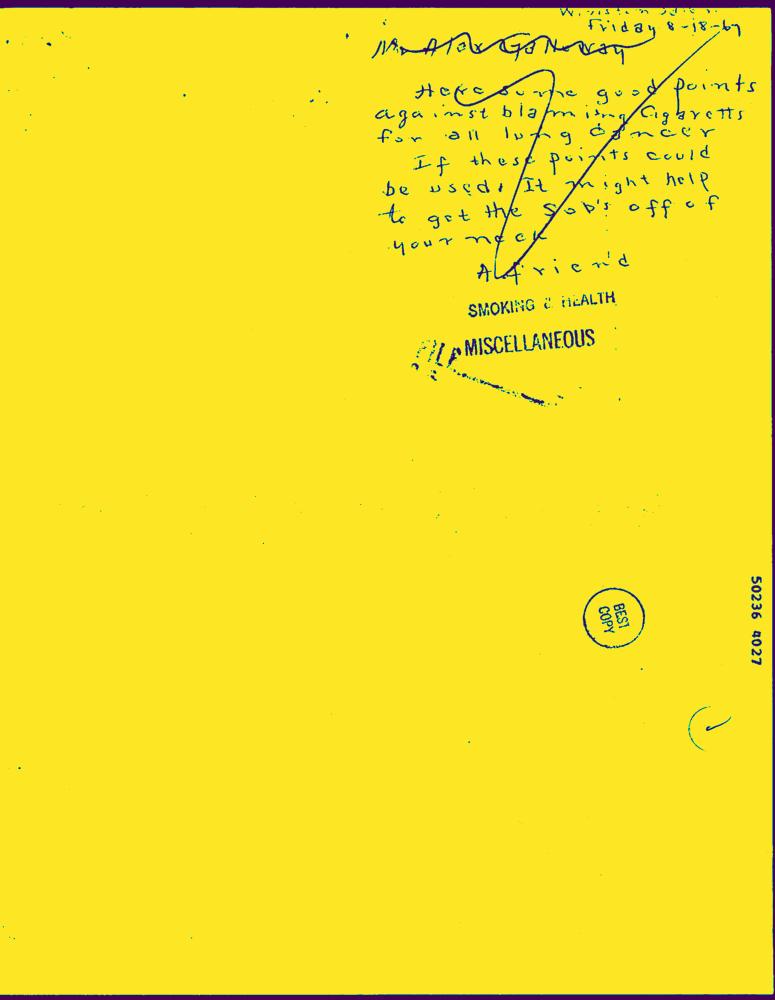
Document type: Hand-Written